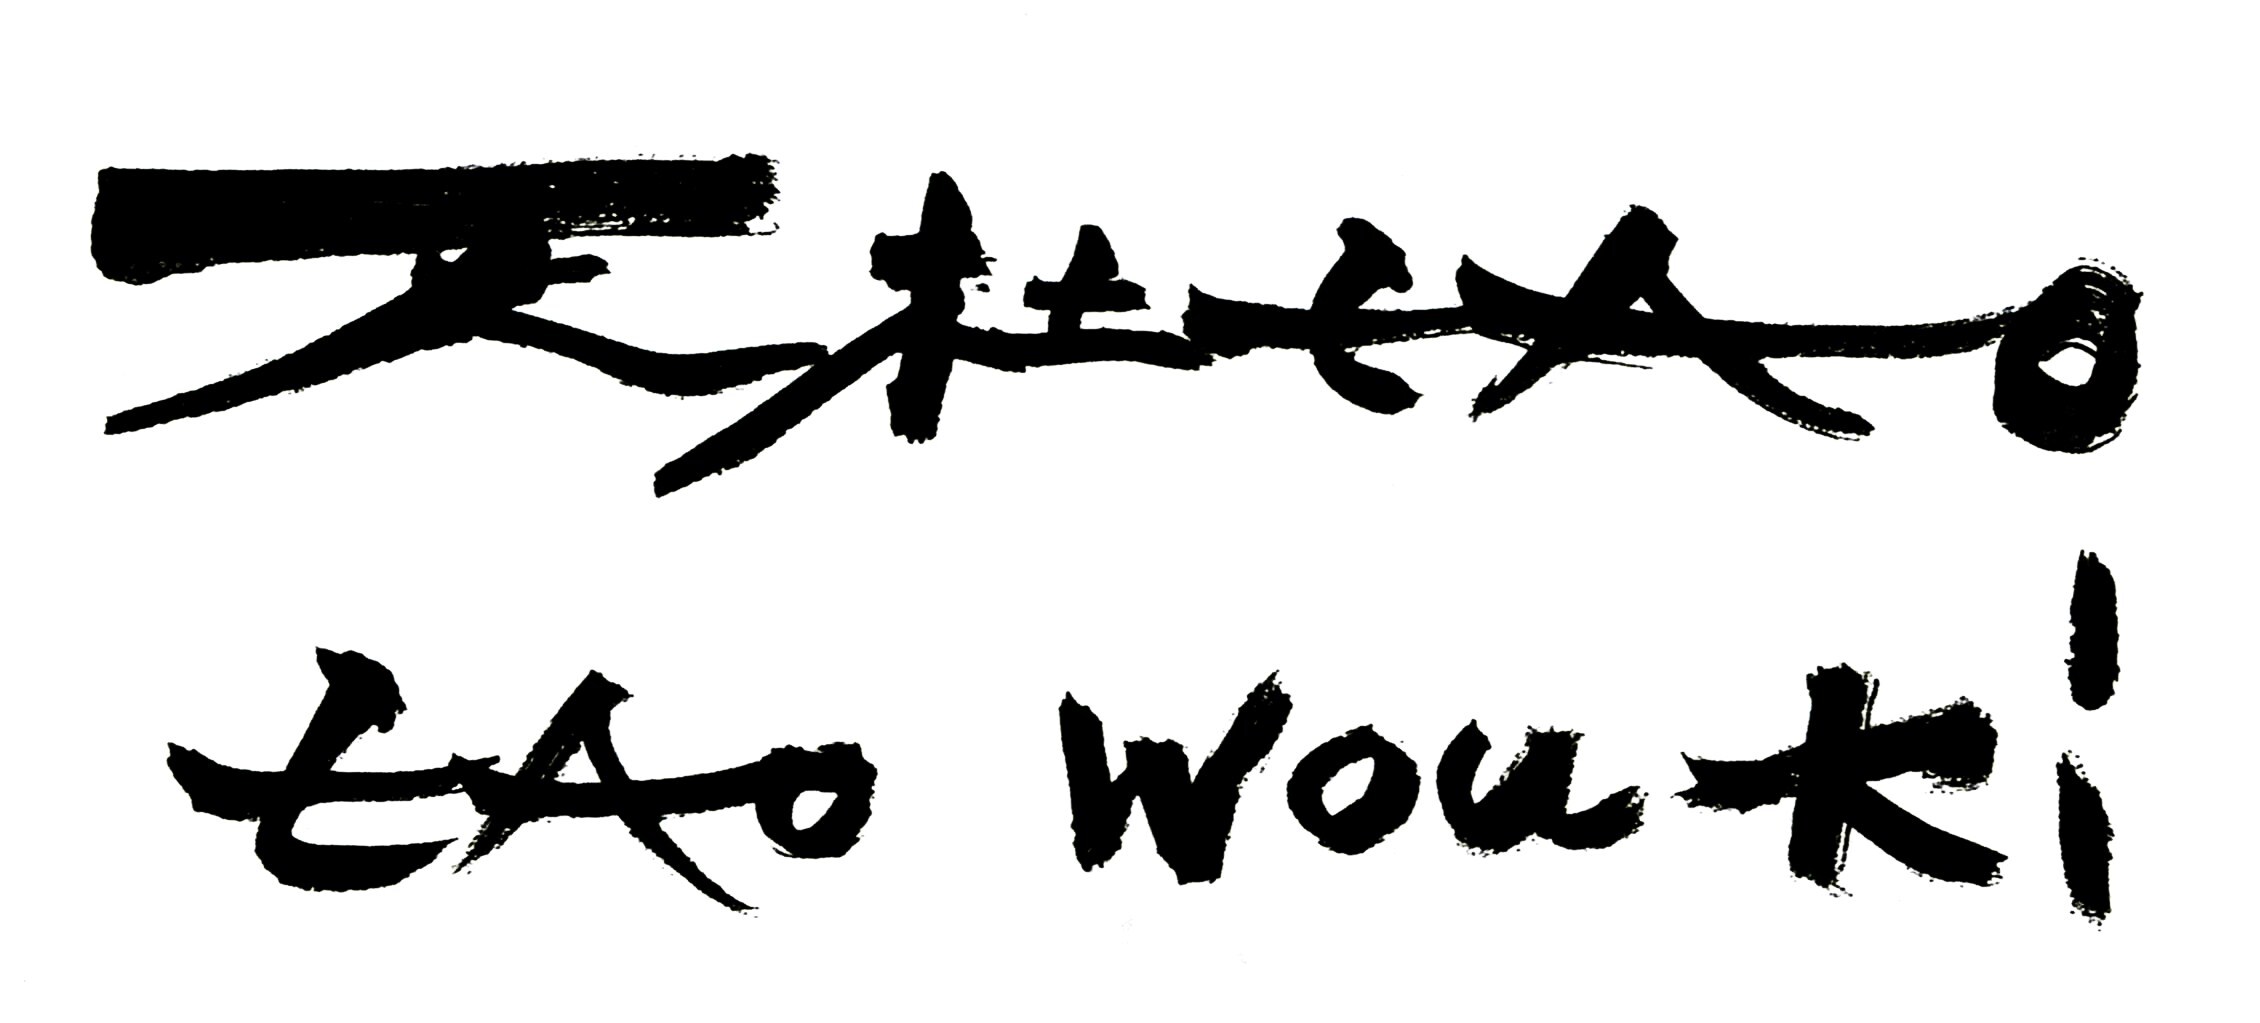
Signature of: zao wou ki